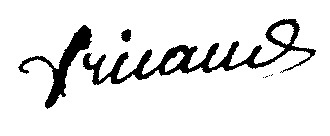
Signature of: claude fricaud